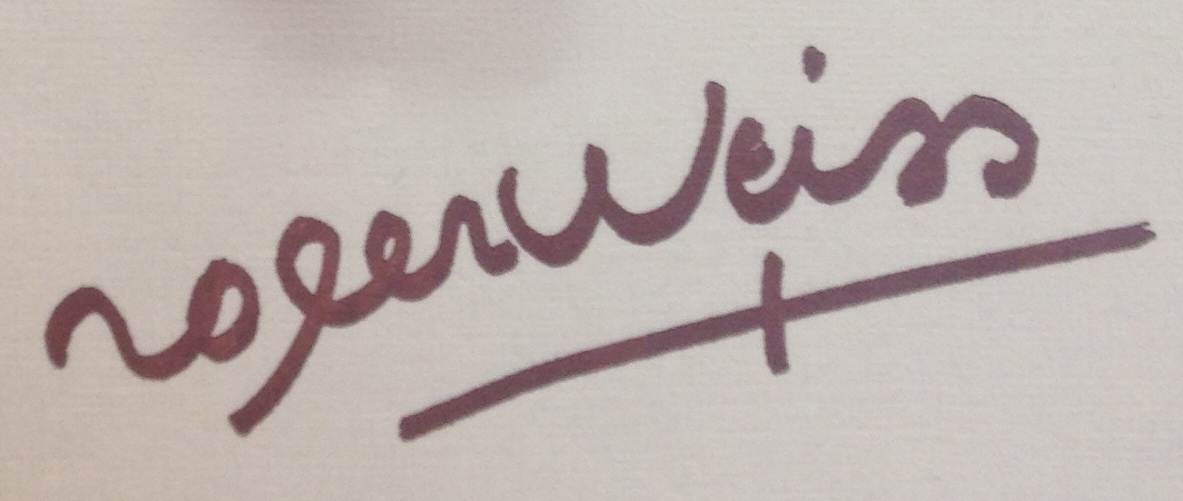
Signature of: roger weiss